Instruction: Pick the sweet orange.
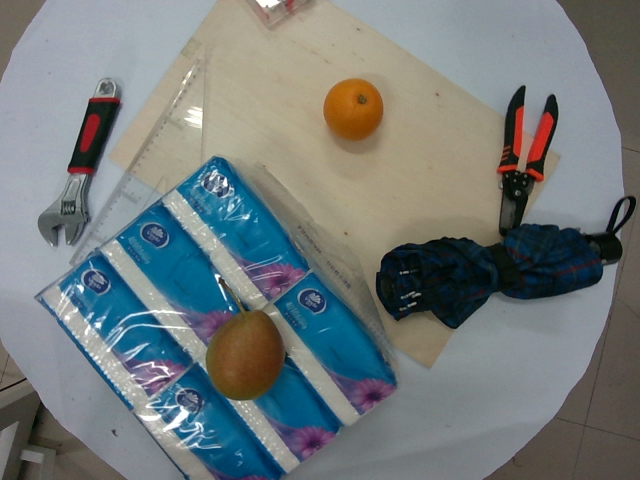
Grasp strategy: vertical